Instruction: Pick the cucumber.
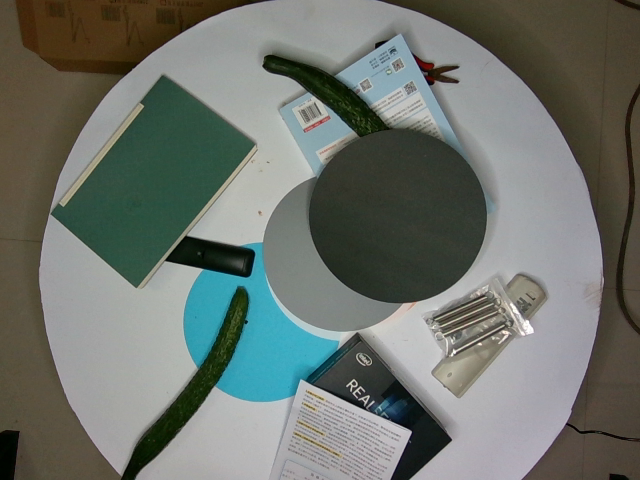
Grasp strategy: vertical